Patient: Male, age 77
A 77-year-old man presented with depressive mood, asthenia, anorexia and weight loss of 20 kg. He also had a 1-month history of an enlarging and non-painful breast lump (Fig. 1). He did not have fever, night sweats, cough or breathlessness. He denied trauma or contact with tuberculosis. Physical examination revealed a firm and elastic mass in the internal quadrants of the left breast with well-defined contours, about 6 cm in diameter. Local temperature was normal and the overlying skin and nipple were intact. There was no evident neck or axillary palpable adenopathy. Laboratory tests showed a white blood cell count within normal limits, haemoglobin of 12.1 g/dl and C-reactive protein of 5.42 mg/dl; all other blood chemistry results were within normal limits. Radiography showed no obvious lesions (Fig. 2). Mammary ultrasound revealed in the inner quadrants of the left breast a thick-walled cystic formation measuring 69x20 mm, with detritus in the region of greatest slope. Fine needle aspiration cytology (FNAC) of a white fluid revealed a necrotic background with granulomas without neoplastic cells. Polymerase chain reaction (PCR) and acid-fast bacilli stain of the aspirate were both positive for tuberculosis. Computed tomography (CT) of the thorax showed a liquid collection in the left anterior thoracic wall, measuring 31x80 mm, associated with irregularity and discontinuity of the 4th left costal cartilage, with a fistulous tract that crossed the cartilage into a small locus posterior to the left internal mammary artery; in the upper left lobe there was a cavitated nodule measuring 22 mm, compatible with an active tuberculous process (Figs. 3 and 4). Positron emission tomography (PET) showed a possible nodule in the left upper lobe and bilateral mediastinum-hilar adenopathy, with increased uptake of FDG-F18 (Fig. 5).
Peripheral uptake of FDG-F18 was noted as well in a hypodense mass in the left anterior thoracic wall. An interferon-gamma release assay (IGRA) was positive and HIV serology was negative. A sputum smear was positive for acid-fast bacilli (AFB) which was also positive by Ziehl-Neelsen staining. Sputum culture was positive for Mycobacterium tuberculosis complex that was sensitive to all tested drugs. The final diagnosis was pulmonary tuberculosis (PT) with a tuberculous mass in the left anterior chest wall, as a result of direct extension from underlying pleural and pulmonary disease.
Quadruple therapy with anti-tuberculosis drugs was started: isoniazid (300 mg), rifampicin (450 mg), ethambutol (800 mg) and pyrazinamide (1500 mg). The mass did not improve with medical treatment and so was drained. The patient was discharged home following 26 days in hospital after he had improved clinically, gained weight, and three sputum smears were negative.
Keywords: tuberculosis, breast lump, geriatric medicine, infectious disease
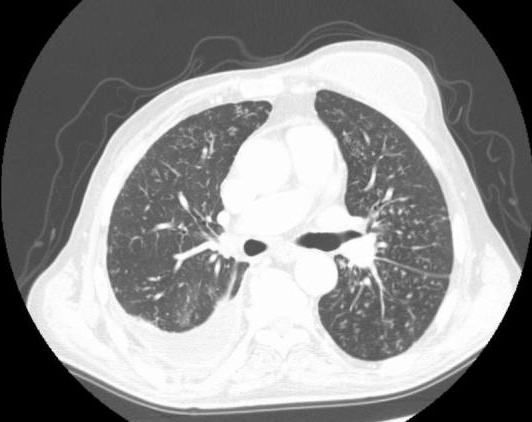
Image caption: Computed tomography (CT) of the thorax showing pulmonary tuberculosis lesions.